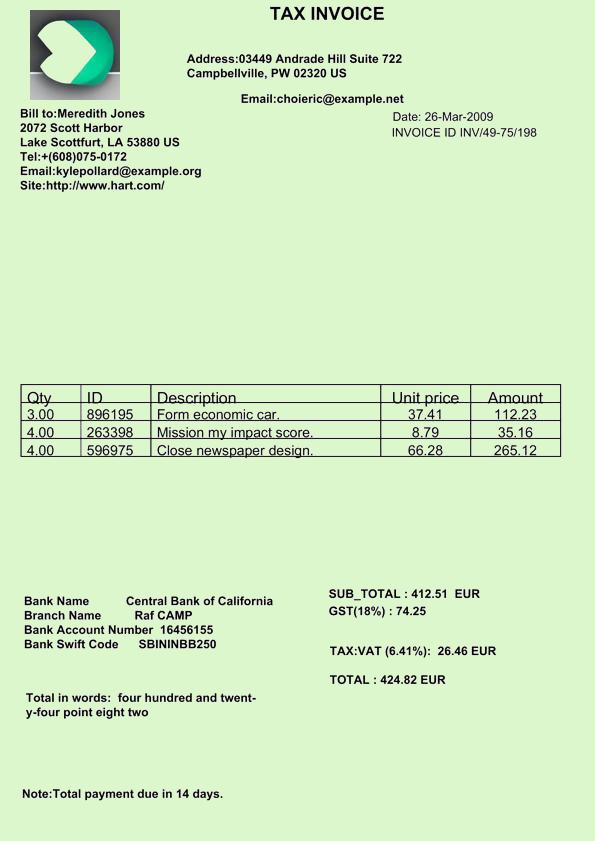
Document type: Invoice